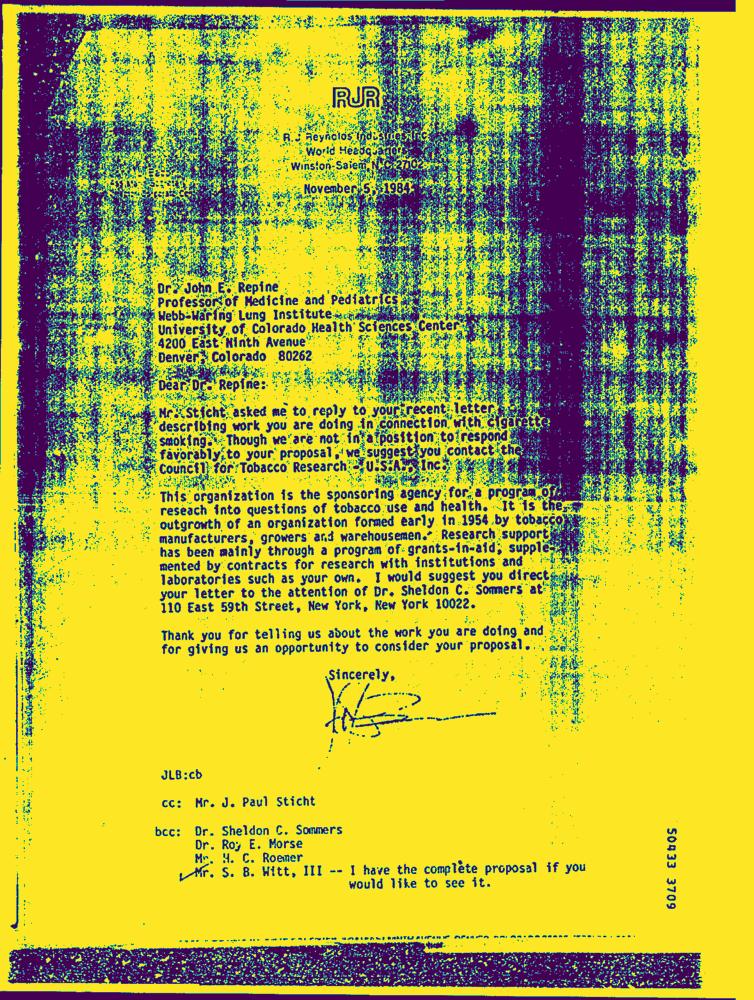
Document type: Letter-Doc